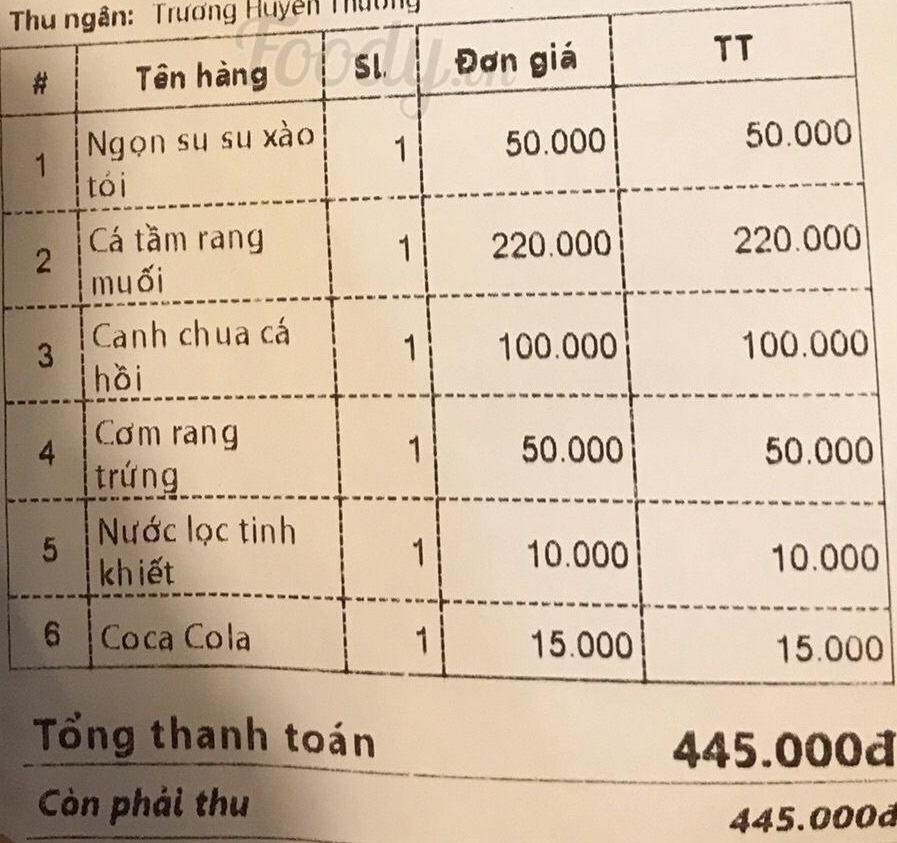
Thu ngân: Trương Huyền Phương

<table>
<tr>
<th>#</th>
<th>Tên hàng</th>
<th>Sl.</th>
<th>Đơn giá</th>
<th>TT</th>
</tr>
<tr>
<td>1</td>
<td>Ngọn su su xào tỏi</td>
<td>1</td>
<td>50.000</td>
<td>50.000</td>
</tr>
<tr>
<td>2</td>
<td>Cá tầm rang muối</td>
<td>1</td>
<td>220.000</td>
<td>220.000</td>
</tr>
<tr>
<td>3</td>
<td>Canh chua cá hồi</td>
<td>1</td>
<td>100.000</td>
<td>100.000</td>
</tr>
<tr>
<td>4</td>
<td>Cơm rang trứng</td>
<td>1</td>
<td>50.000</td>
<td>50.000</td>
</tr>
<tr>
<td>5</td>
<td>Nước lọc tinh khiết</td>
<td>1</td>
<td>10.000</td>
<td>10.000</td>
</tr>
<tr>
<td>6</td>
<td>Coca Cola</td>
<td>1</td>
<td>15.000</td>
<td>15.000</td>
</tr>
</table>

Tổng thanh toán 445.000đ
Còn phải thu 445.000đ